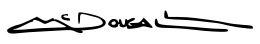
Signature of: walt mcdougall